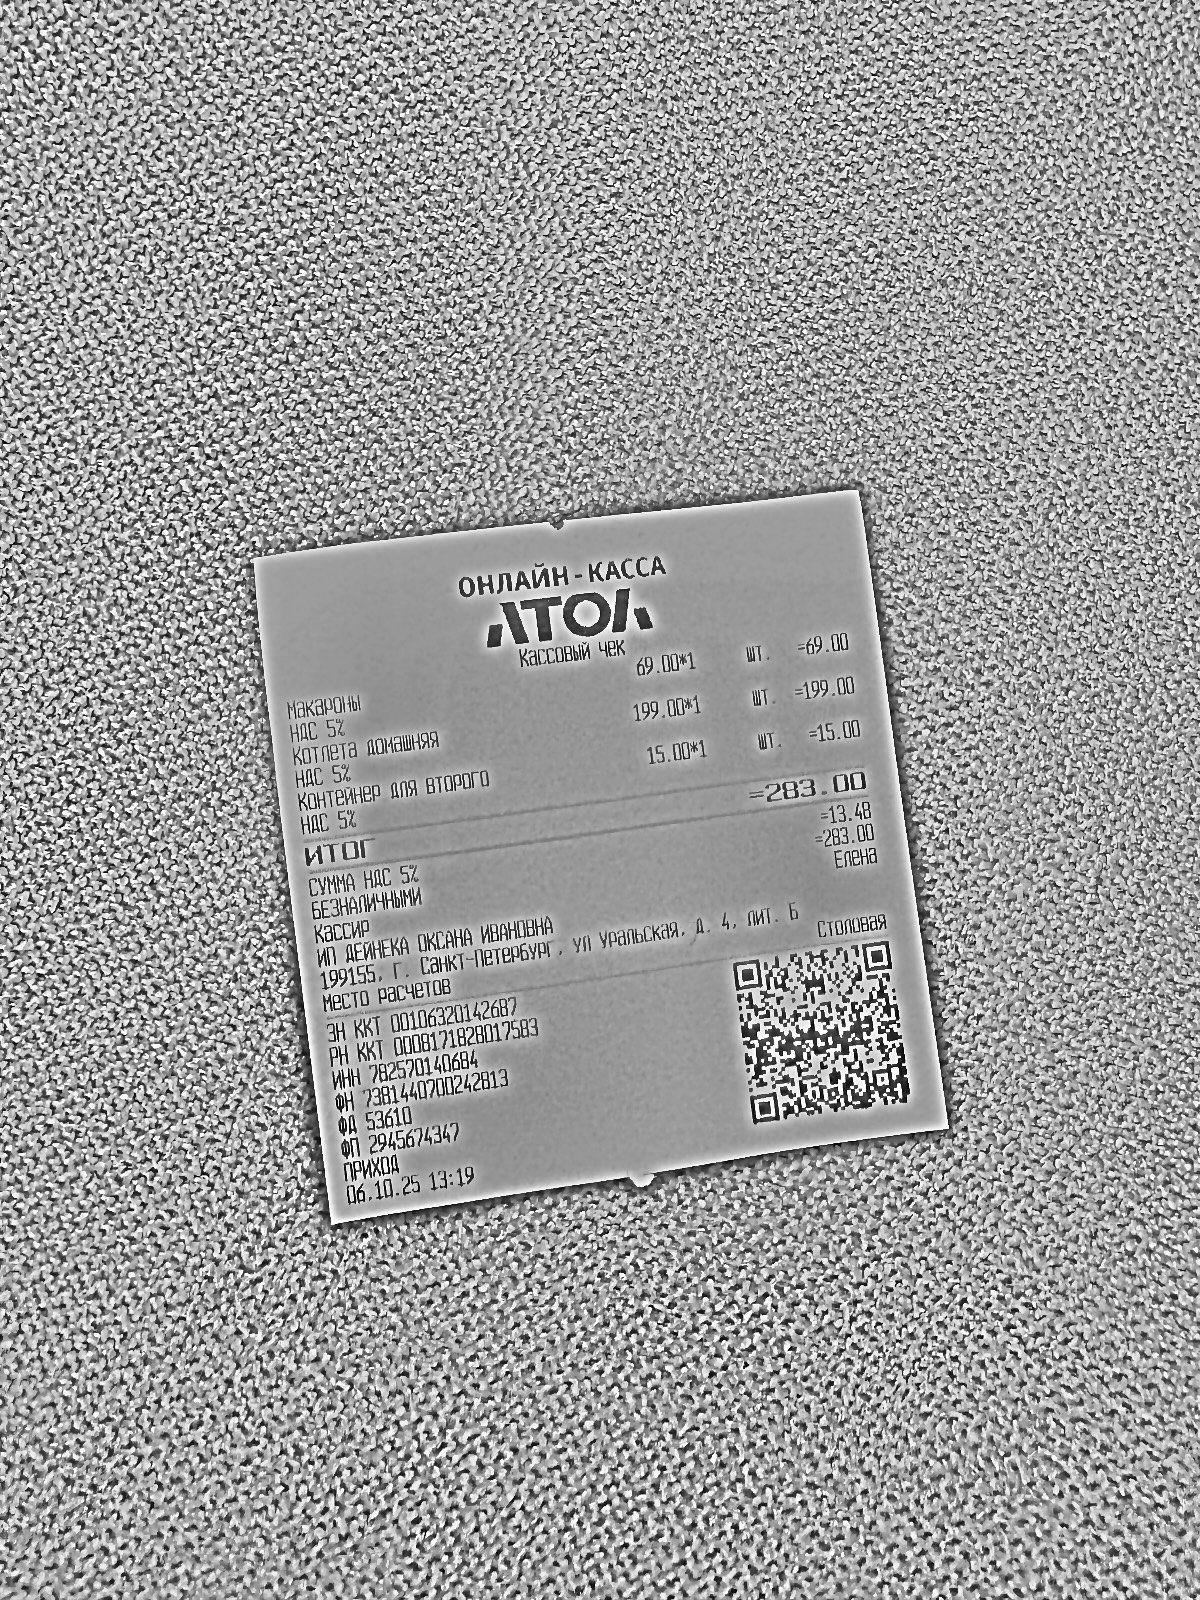
Продавец: ИП ДЕЙНЕКА ОКСАНА ИВАНОВНА
ИНН: 782570140684
Дата: 06.10.25
Товары: Макароны; Котлета домашняя; Контейнер для второго
Количество: 1.000; 1.000; 1.000
Цена: 69.00; 199.00; 15.00
Сумма: 69.00; 199.00; 15.00
Итого: 283.00